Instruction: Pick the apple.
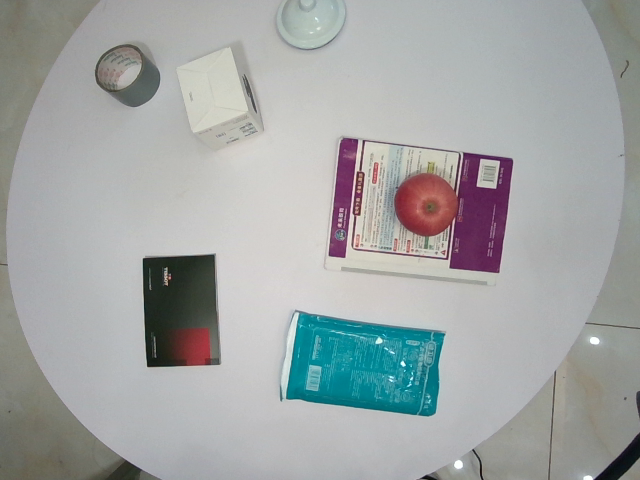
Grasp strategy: vertical